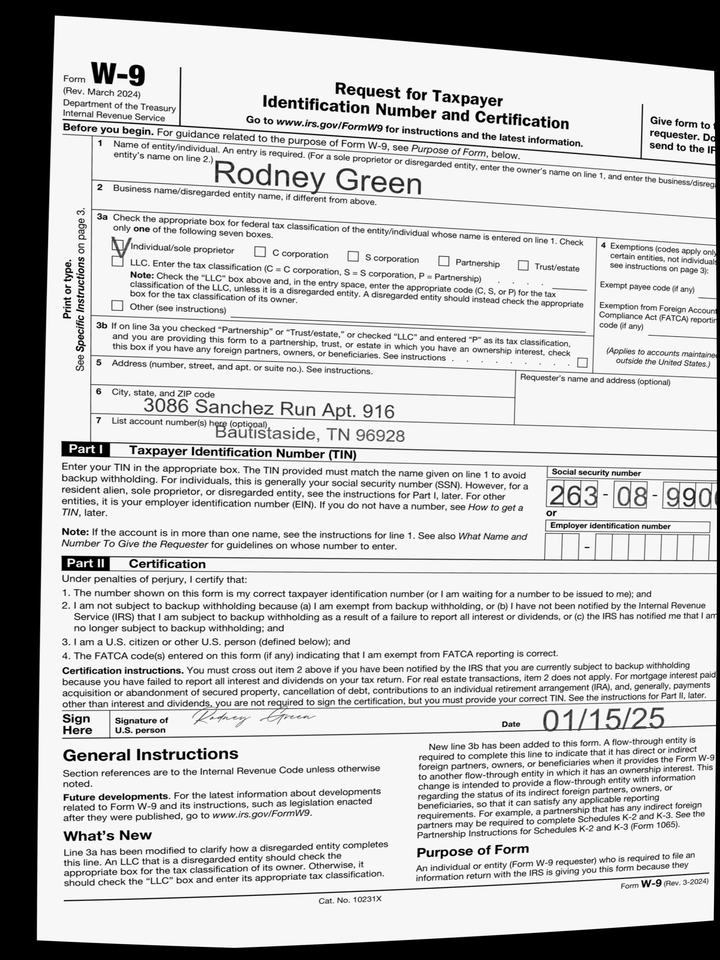
adr1: 3086 Sanchez Run Apt. 916
adr2: Bautistaside, TN 96928
cbx: yes
ssn: 263089906
enm: Rodney Green
sdt: 01/15/25